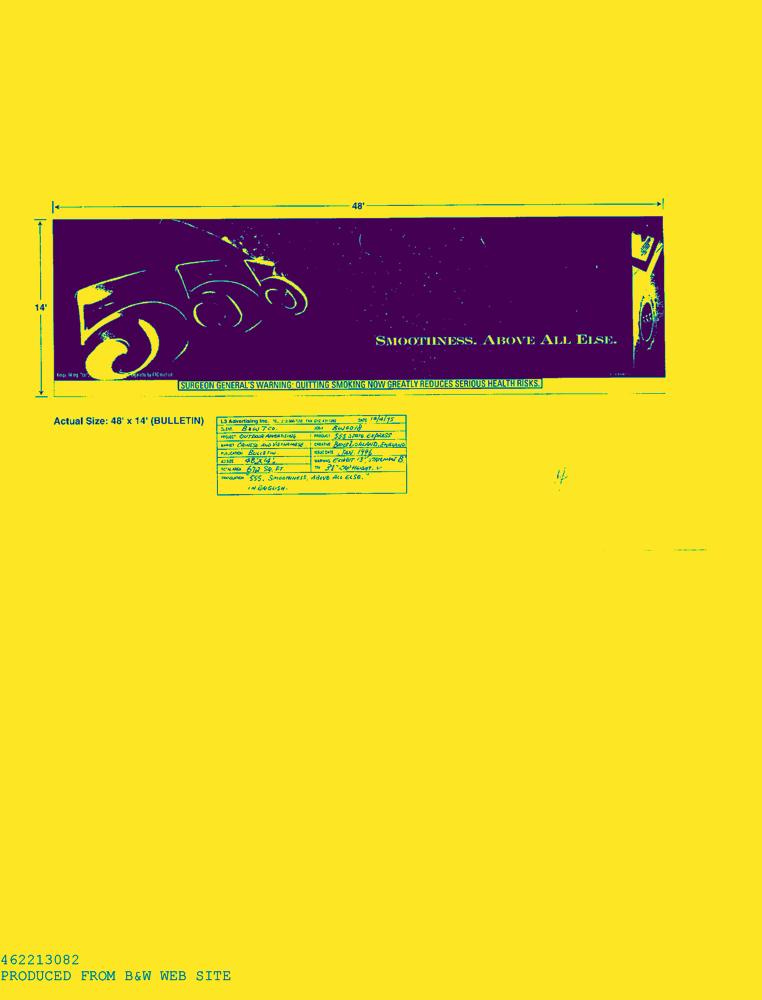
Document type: AD